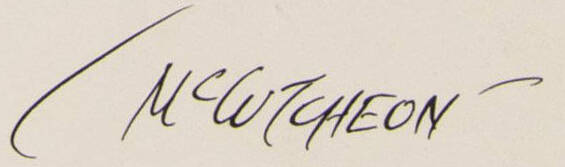
Signature of: john t mccutcheon